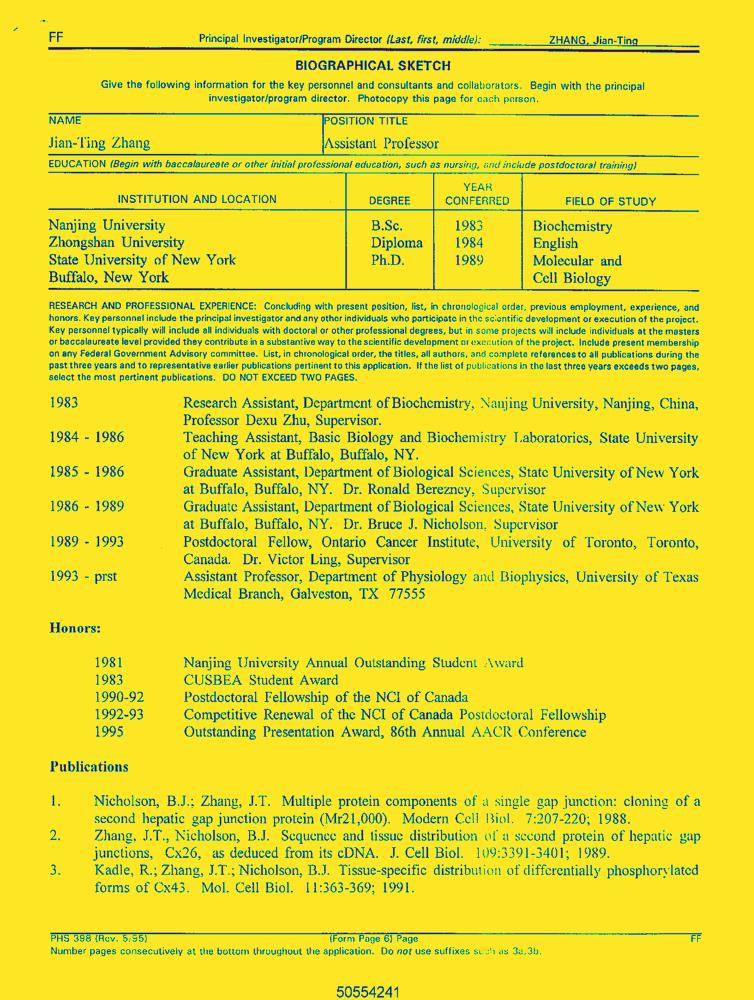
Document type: Resume-Doc